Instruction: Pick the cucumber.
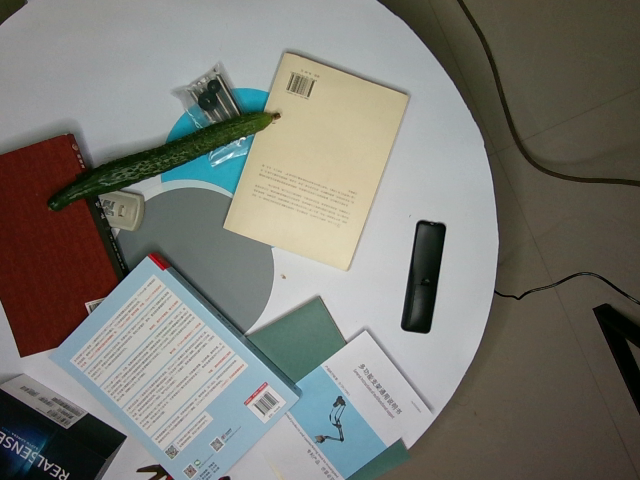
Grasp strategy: vertical